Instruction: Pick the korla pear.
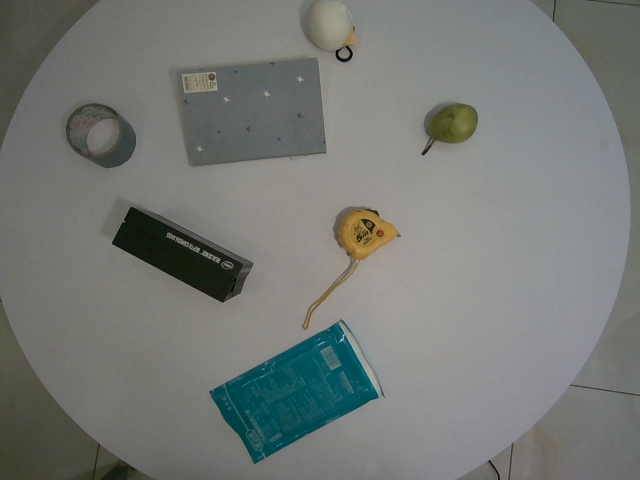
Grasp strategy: vertical